Question: What is the main concern?
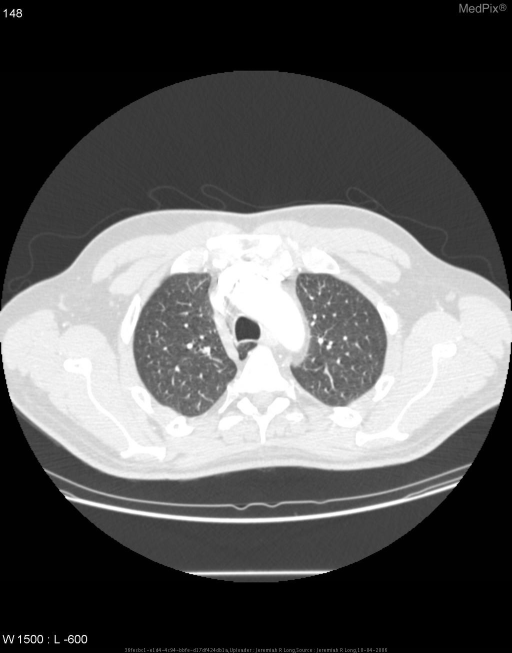
Answer: The findings suggest Contrast enhanced axial images (in lung windows) of the upper lungs demonstrates a pleural invagination from the right apex investing the azygous vein.. Contrast enhanced axial images (in lung windows) of the upper lungs demonstrates a pleural invagination from the right apex investing the azygous vein.. The patient might have a history of 45 year old male with recent diagnosis of gastric carcinoma undergoing staging CT..